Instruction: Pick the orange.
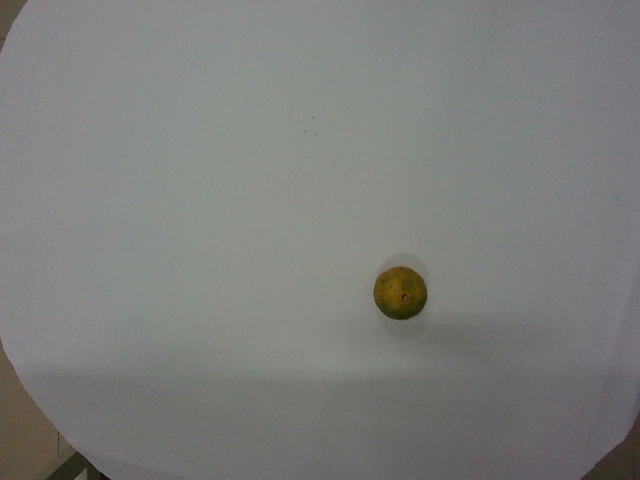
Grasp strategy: vertical